Question: How does the patient history play a role?
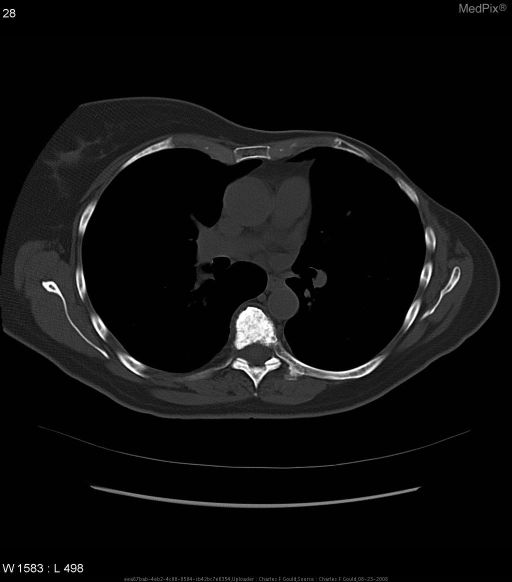
Answer: The patient's history of 63 y.o. woman with a history of breast cancer is key in understanding the case.